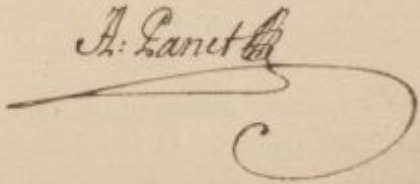
Signature of: jean antoine panet